Question: What is the main concern?
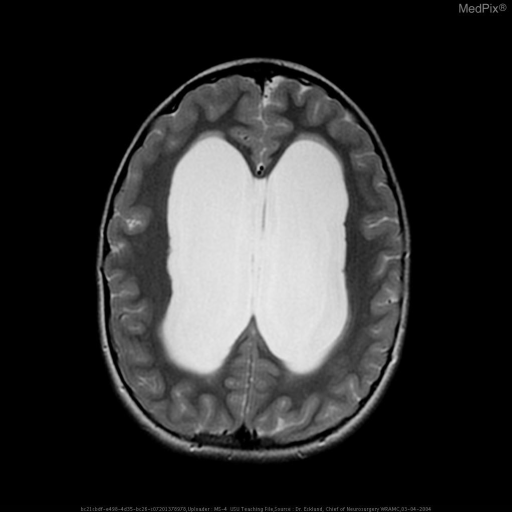
Answer: The findings suggest Symmetric severe dilation of the third and lateral ventricles.  Fourth ventricle is of normal size and contour.  There is obliteration of Sylvian aqueduct by an enlarged and convex portion of the superior tectal plate.   There is no reliable evidence of parenchymal enhancement here or otherwise.  There is a linear increased FLAIR signal noted around the lateral ventricles suggestive of transependymal pressure or CSF flow.  The orbits, skull base and pituitary fossa are all WNL.  Normal intracranial flow void seen. Symmetric severe dilation of the third and lateral ventricles.  Fourth ventricle is of normal size and contour.  There is obliteration of Sylvian aqueduct by an enlarged and convex portion of the superior tectal plate.   There is no reliable evidence of parenchymal enhancement here or otherwise.  There is a linear increased FLAIR signal noted around the lateral ventricles suggestive of transependymal pressure or CSF flow.  The orbits, skull base and pituitary fossa are all WNL.  Normal intracranial flow void seen.. The patient might have a history of Pt is a 10 y/o bright male with a h/o developmental tremor and some degree of gait asymmetry/ right toe flat walking with a short h/o new onset severe headache with associated loss of balance leading to fall, no LOC.  Previous hx unknown..